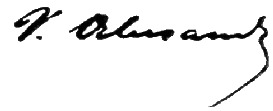
Signature of: vasile alecsandri